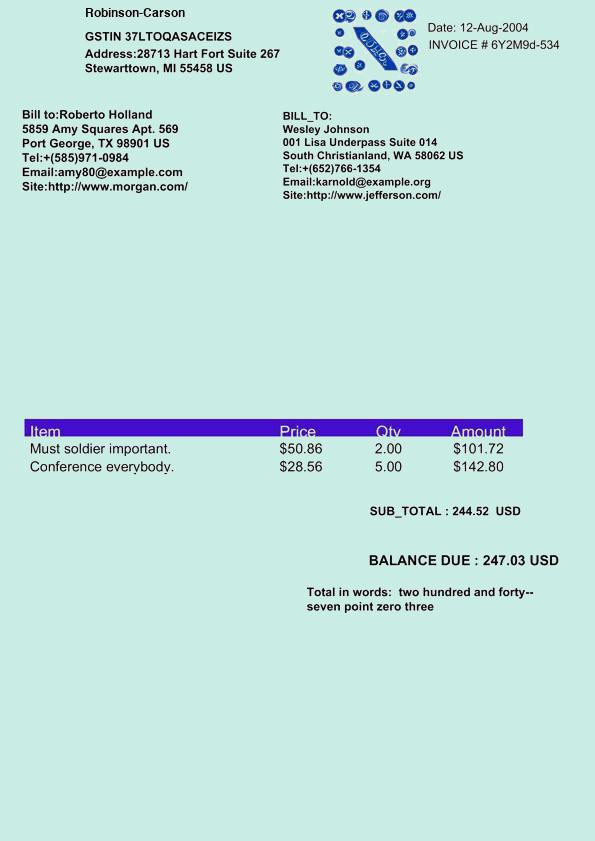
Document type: Invoice